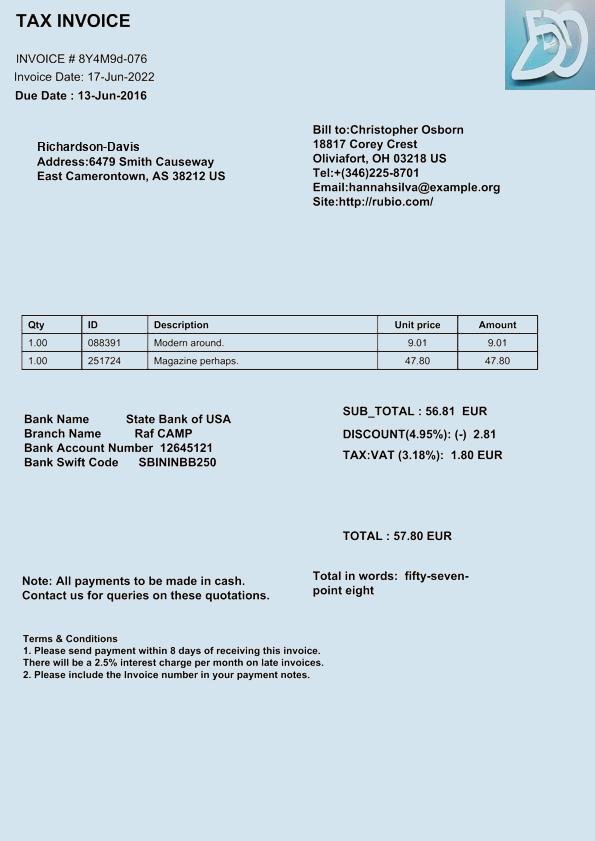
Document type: Invoice